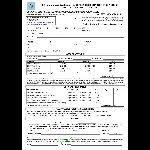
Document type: Invoice